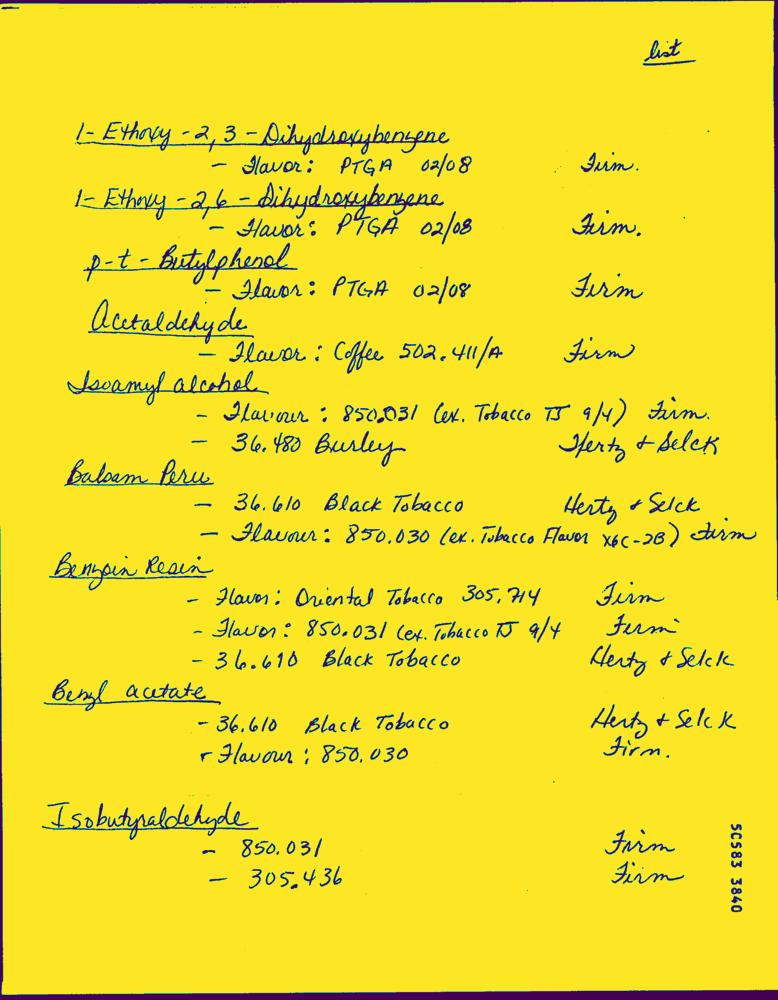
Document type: Hand-Written